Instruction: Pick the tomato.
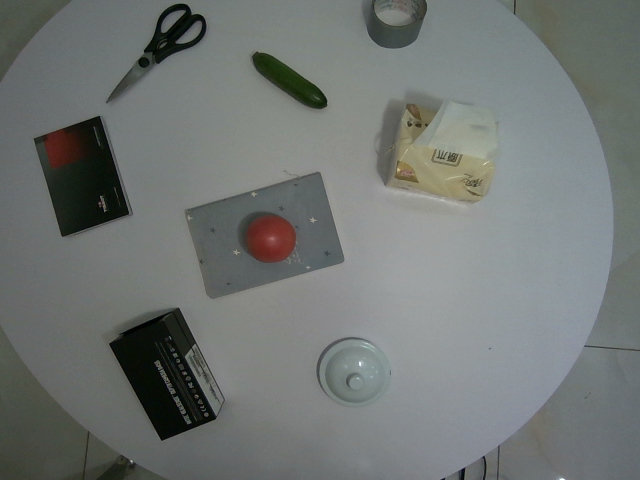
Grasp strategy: vertical